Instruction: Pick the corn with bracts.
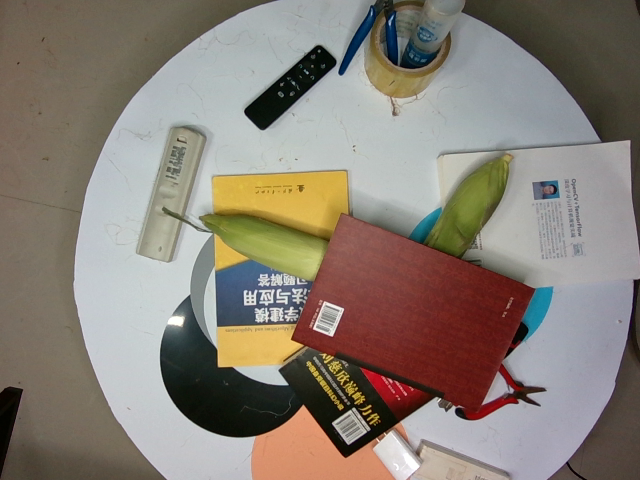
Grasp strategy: vertical